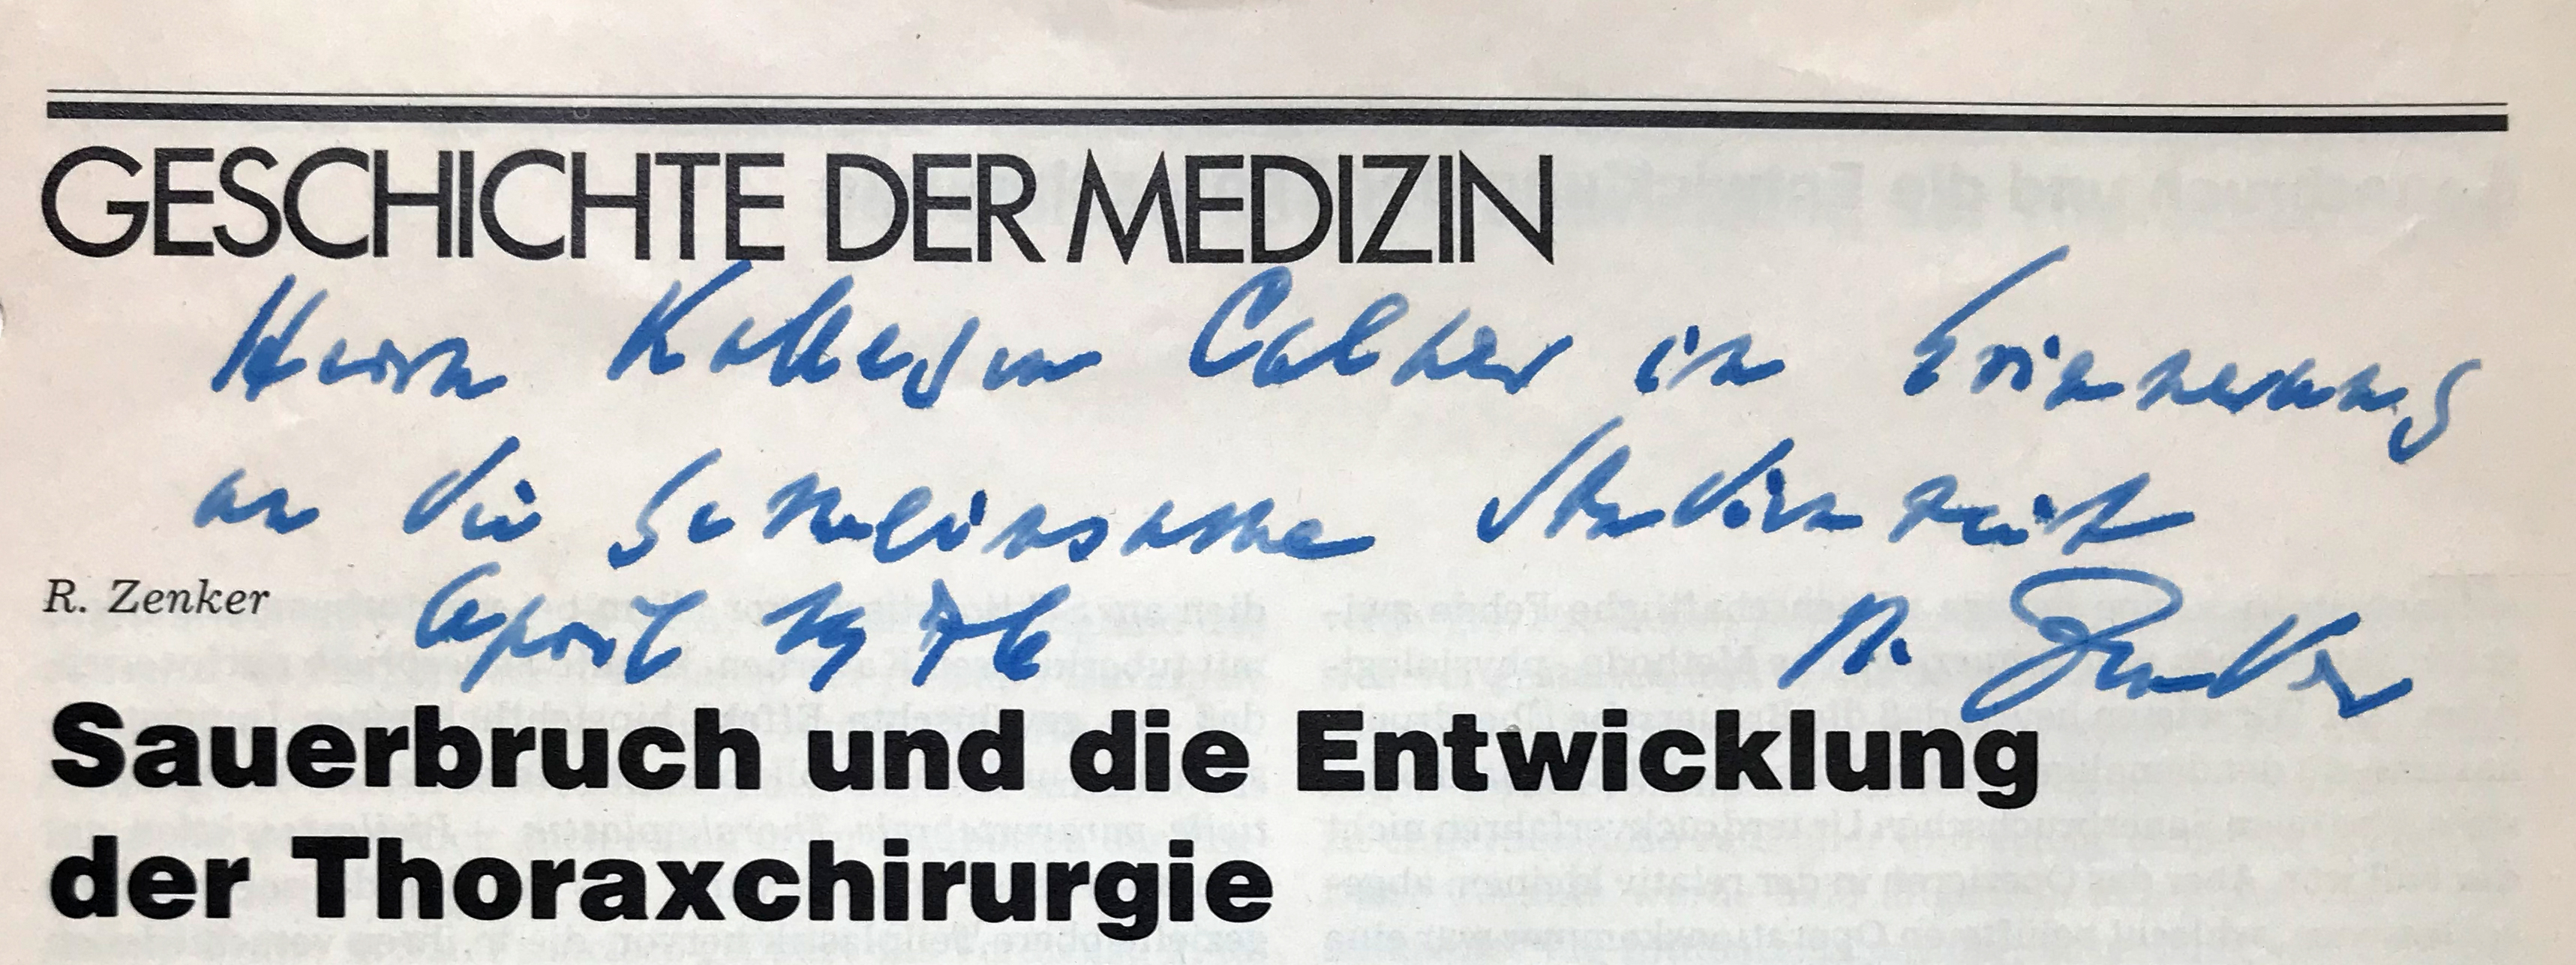
Signature of: rudolf zenker